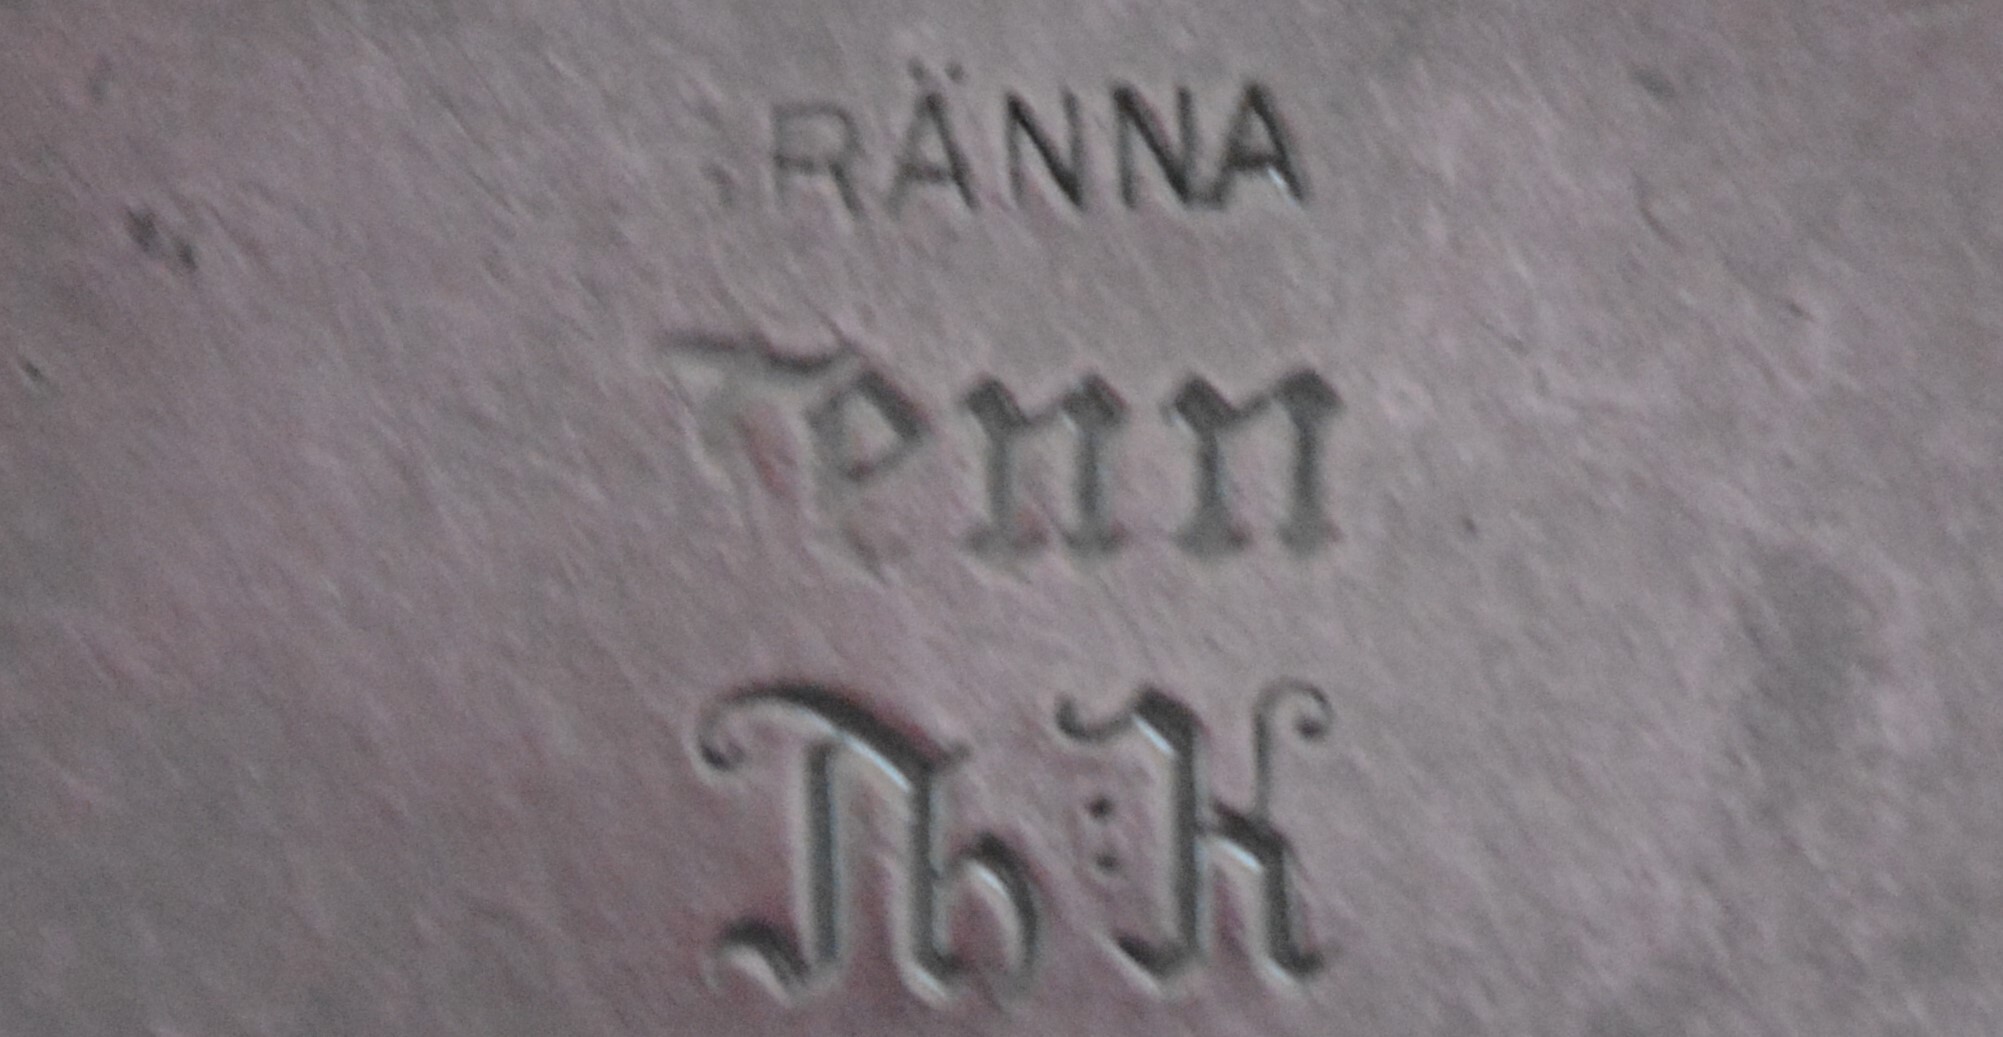
Signature of: thorild knutson